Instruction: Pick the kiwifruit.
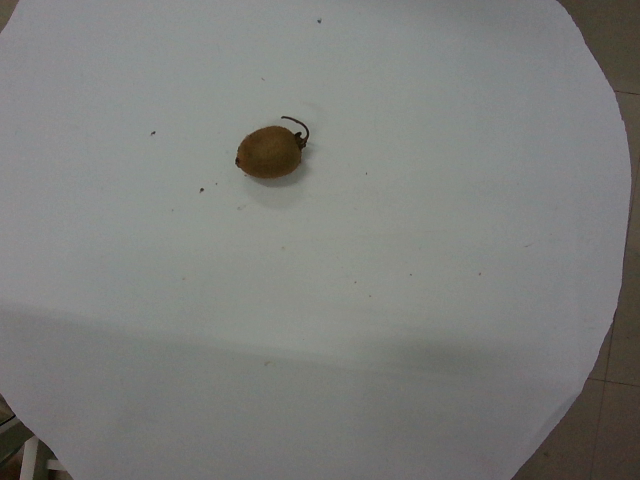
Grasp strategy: vertical